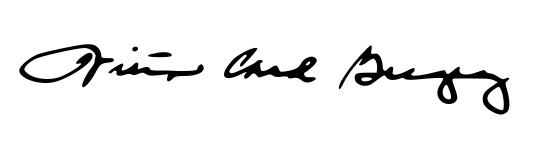
Signature of: wilton daniel gregory